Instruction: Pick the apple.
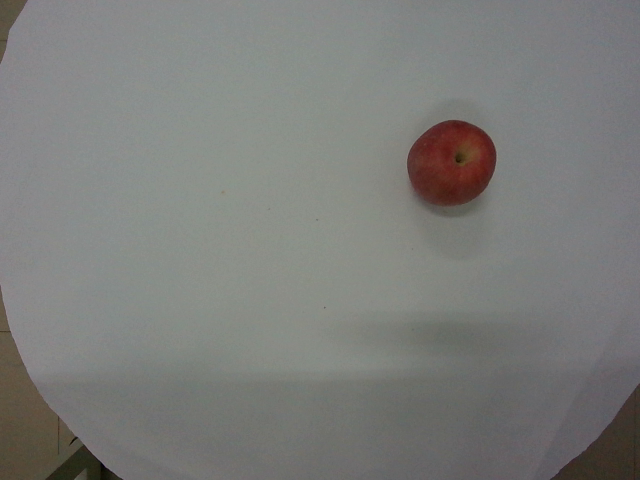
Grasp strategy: vertical